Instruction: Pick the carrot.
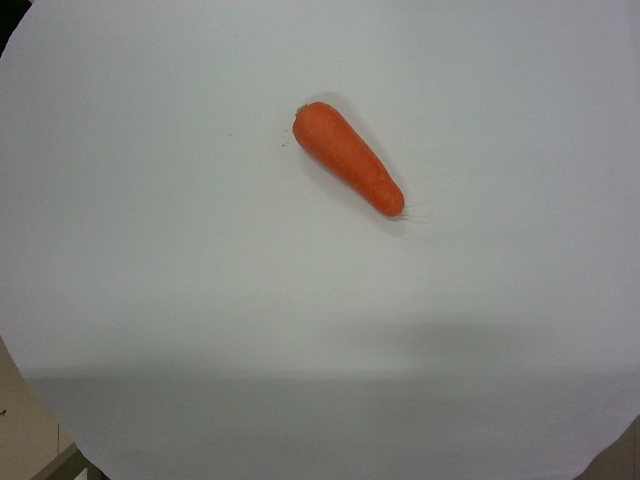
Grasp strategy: vertical